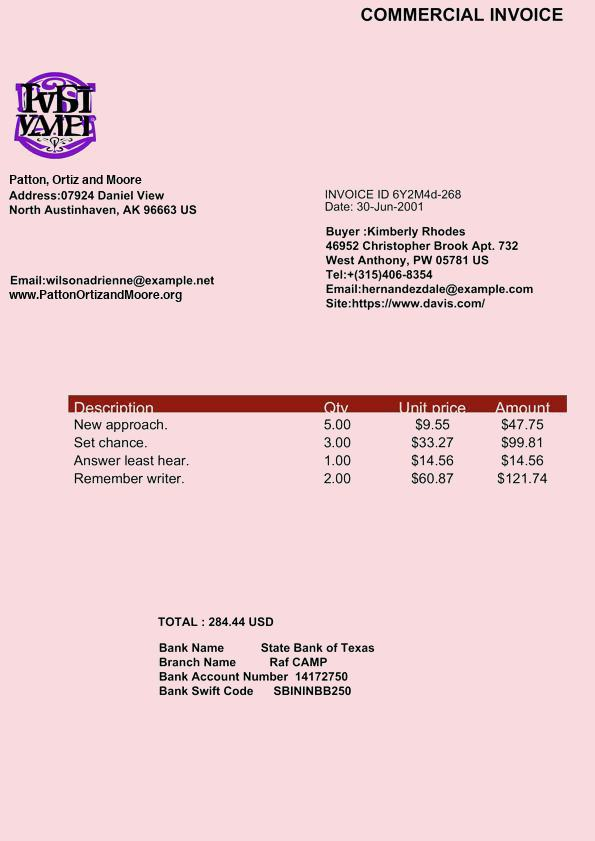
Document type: Invoice